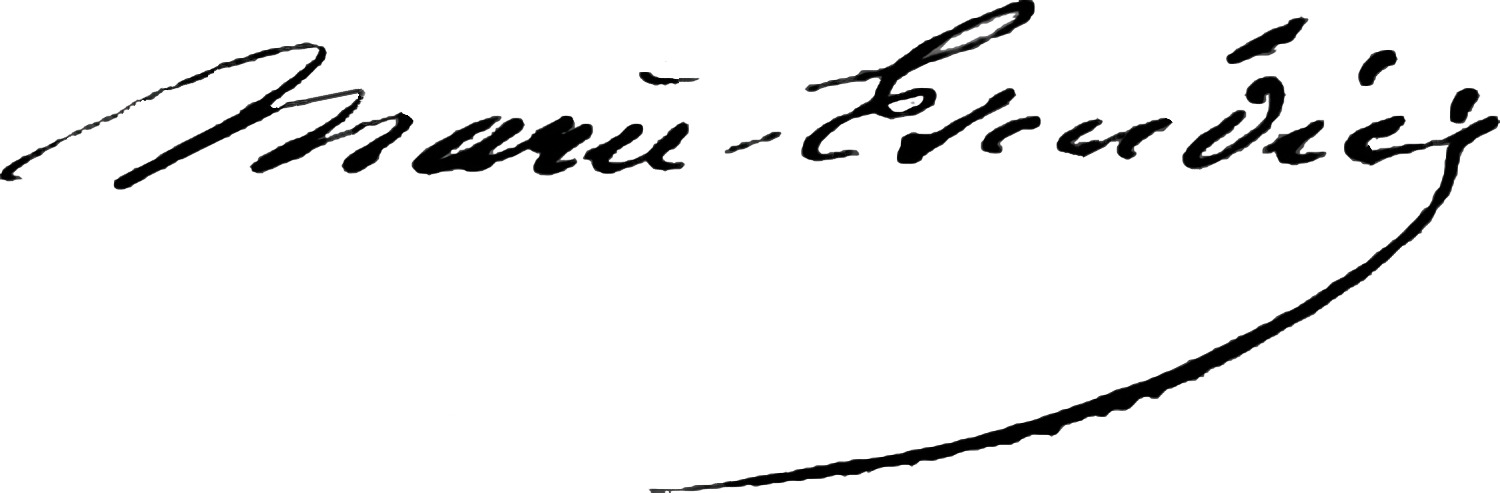
Signature of: marie escudier